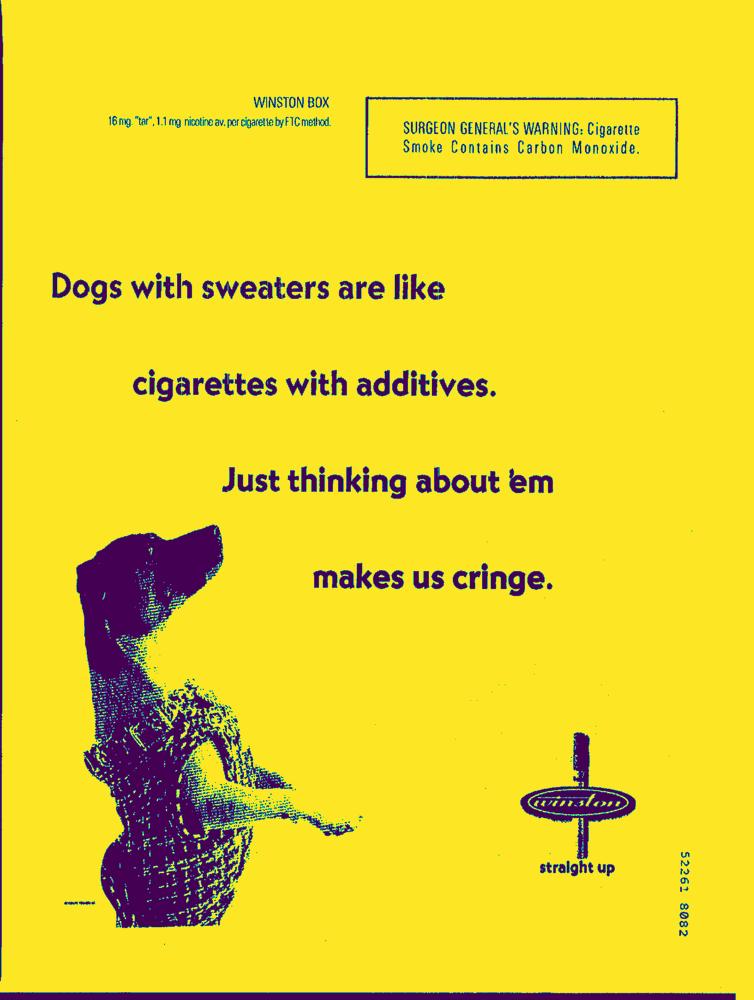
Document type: AD